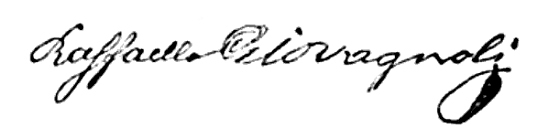
Signature of: raffaello giovagnoli